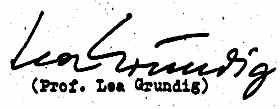
Signature of: lea grundig